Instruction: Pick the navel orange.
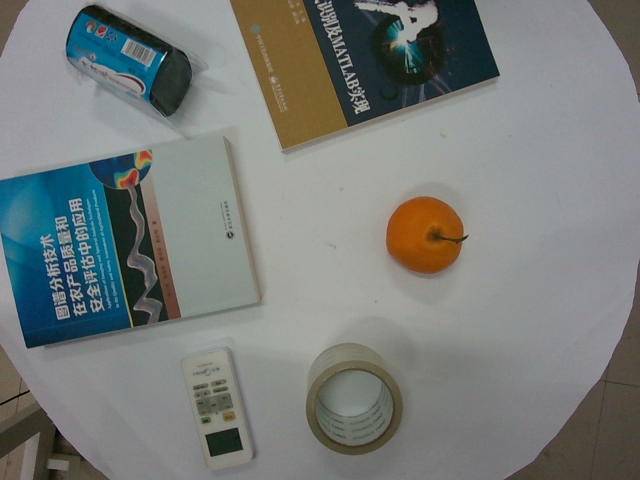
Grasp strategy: vertical